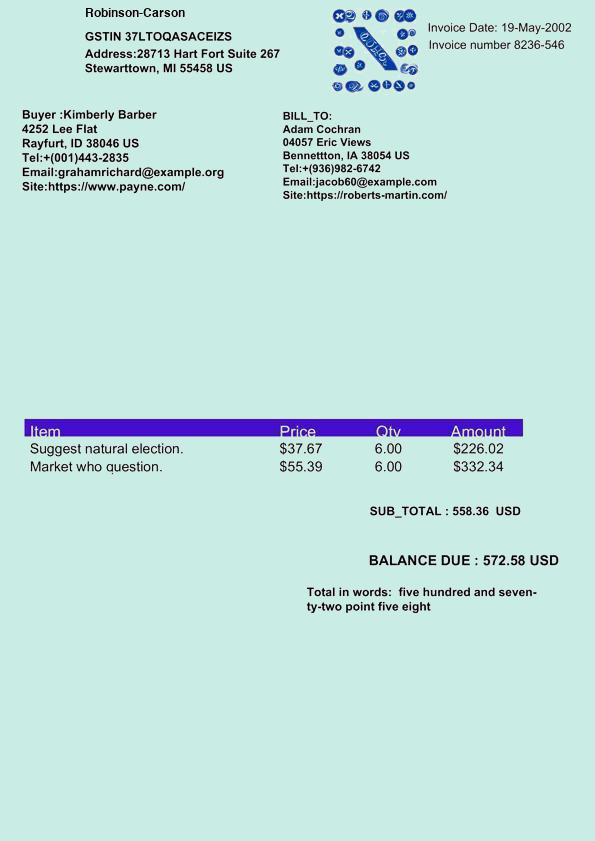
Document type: Invoice